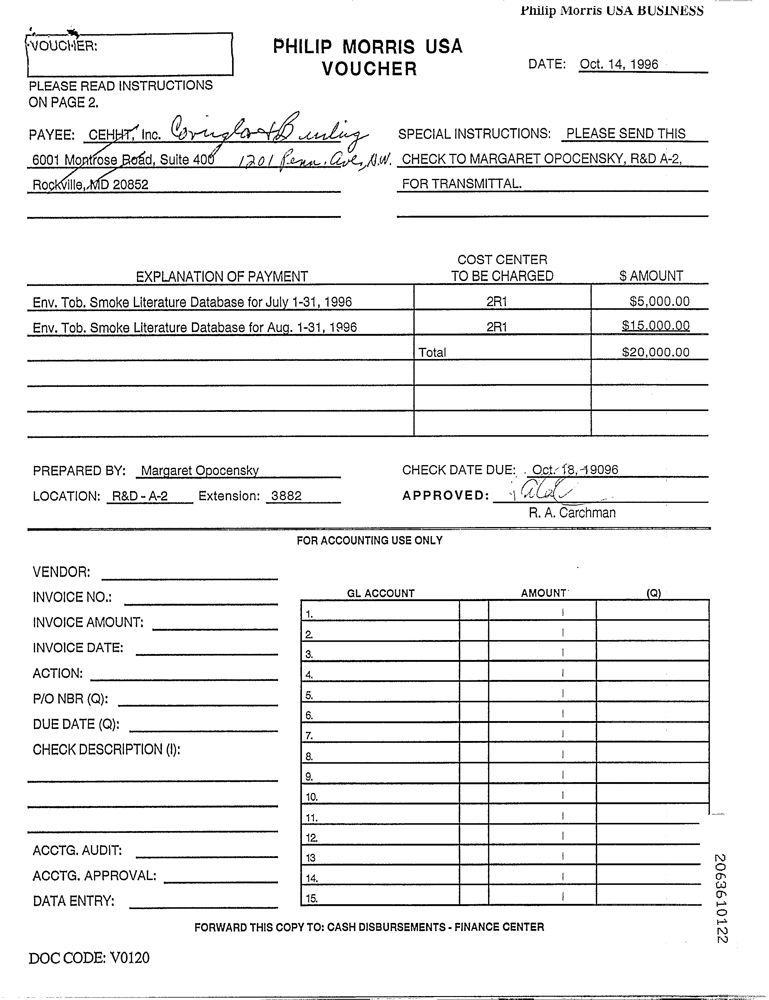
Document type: Invoice